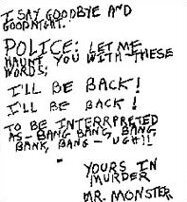
Signature of: david berkowitz